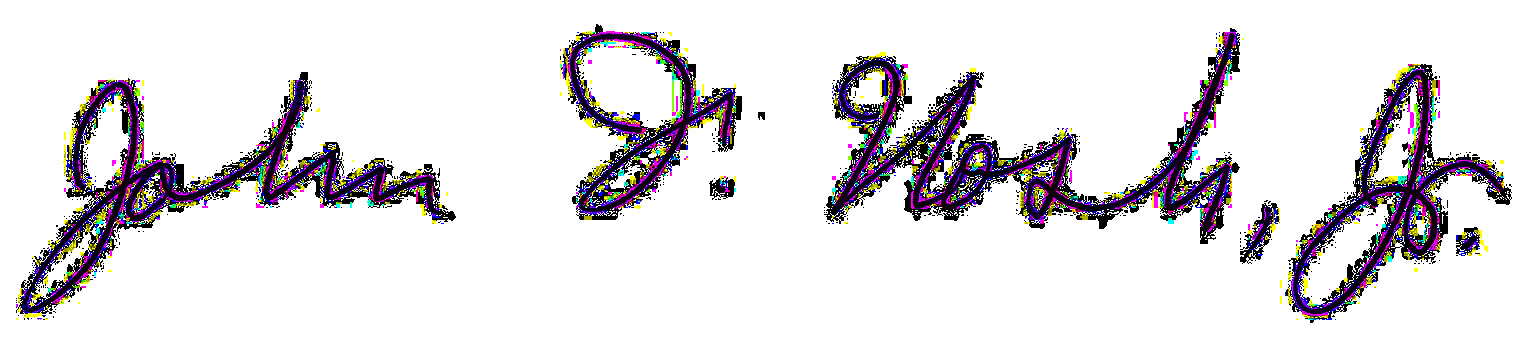
Signature of: john forbes nash